Extract the amount written in words, the amount in digits, the name of the payee, the date on the cheque, and the bank's name from the image.
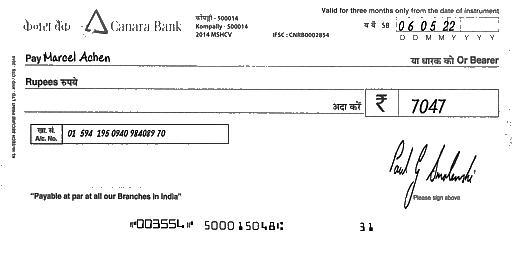
amt_in_words:
amt_in_figures: 7047
payee_name: Marcel Achen
bank_name: Canara Bank
cheque_date: 06/05/22